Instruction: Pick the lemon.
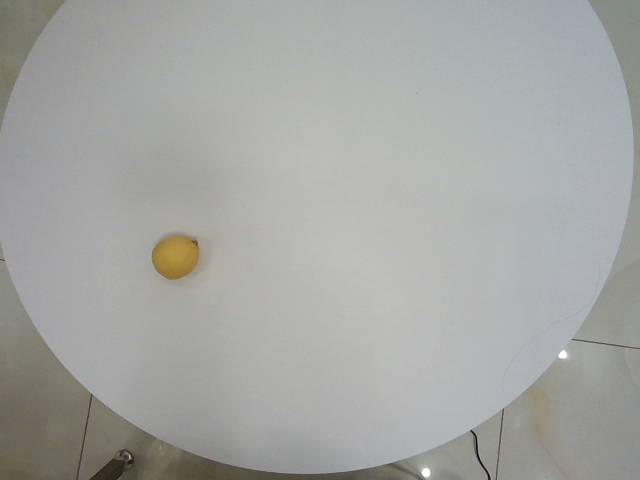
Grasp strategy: vertical